Question: What might the diagnosis be?
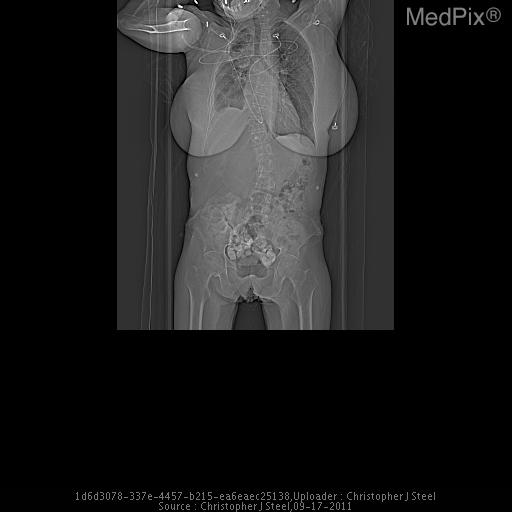
Answer: The possible diagnosis includes SVC syndrome
-malignancy related
-secondary to thrombosis
-fibrosing mediastinitis
-post-radiation fibrosis
-sarcoidosis
Inflammatory breast cancer
Pulmonary HTN.